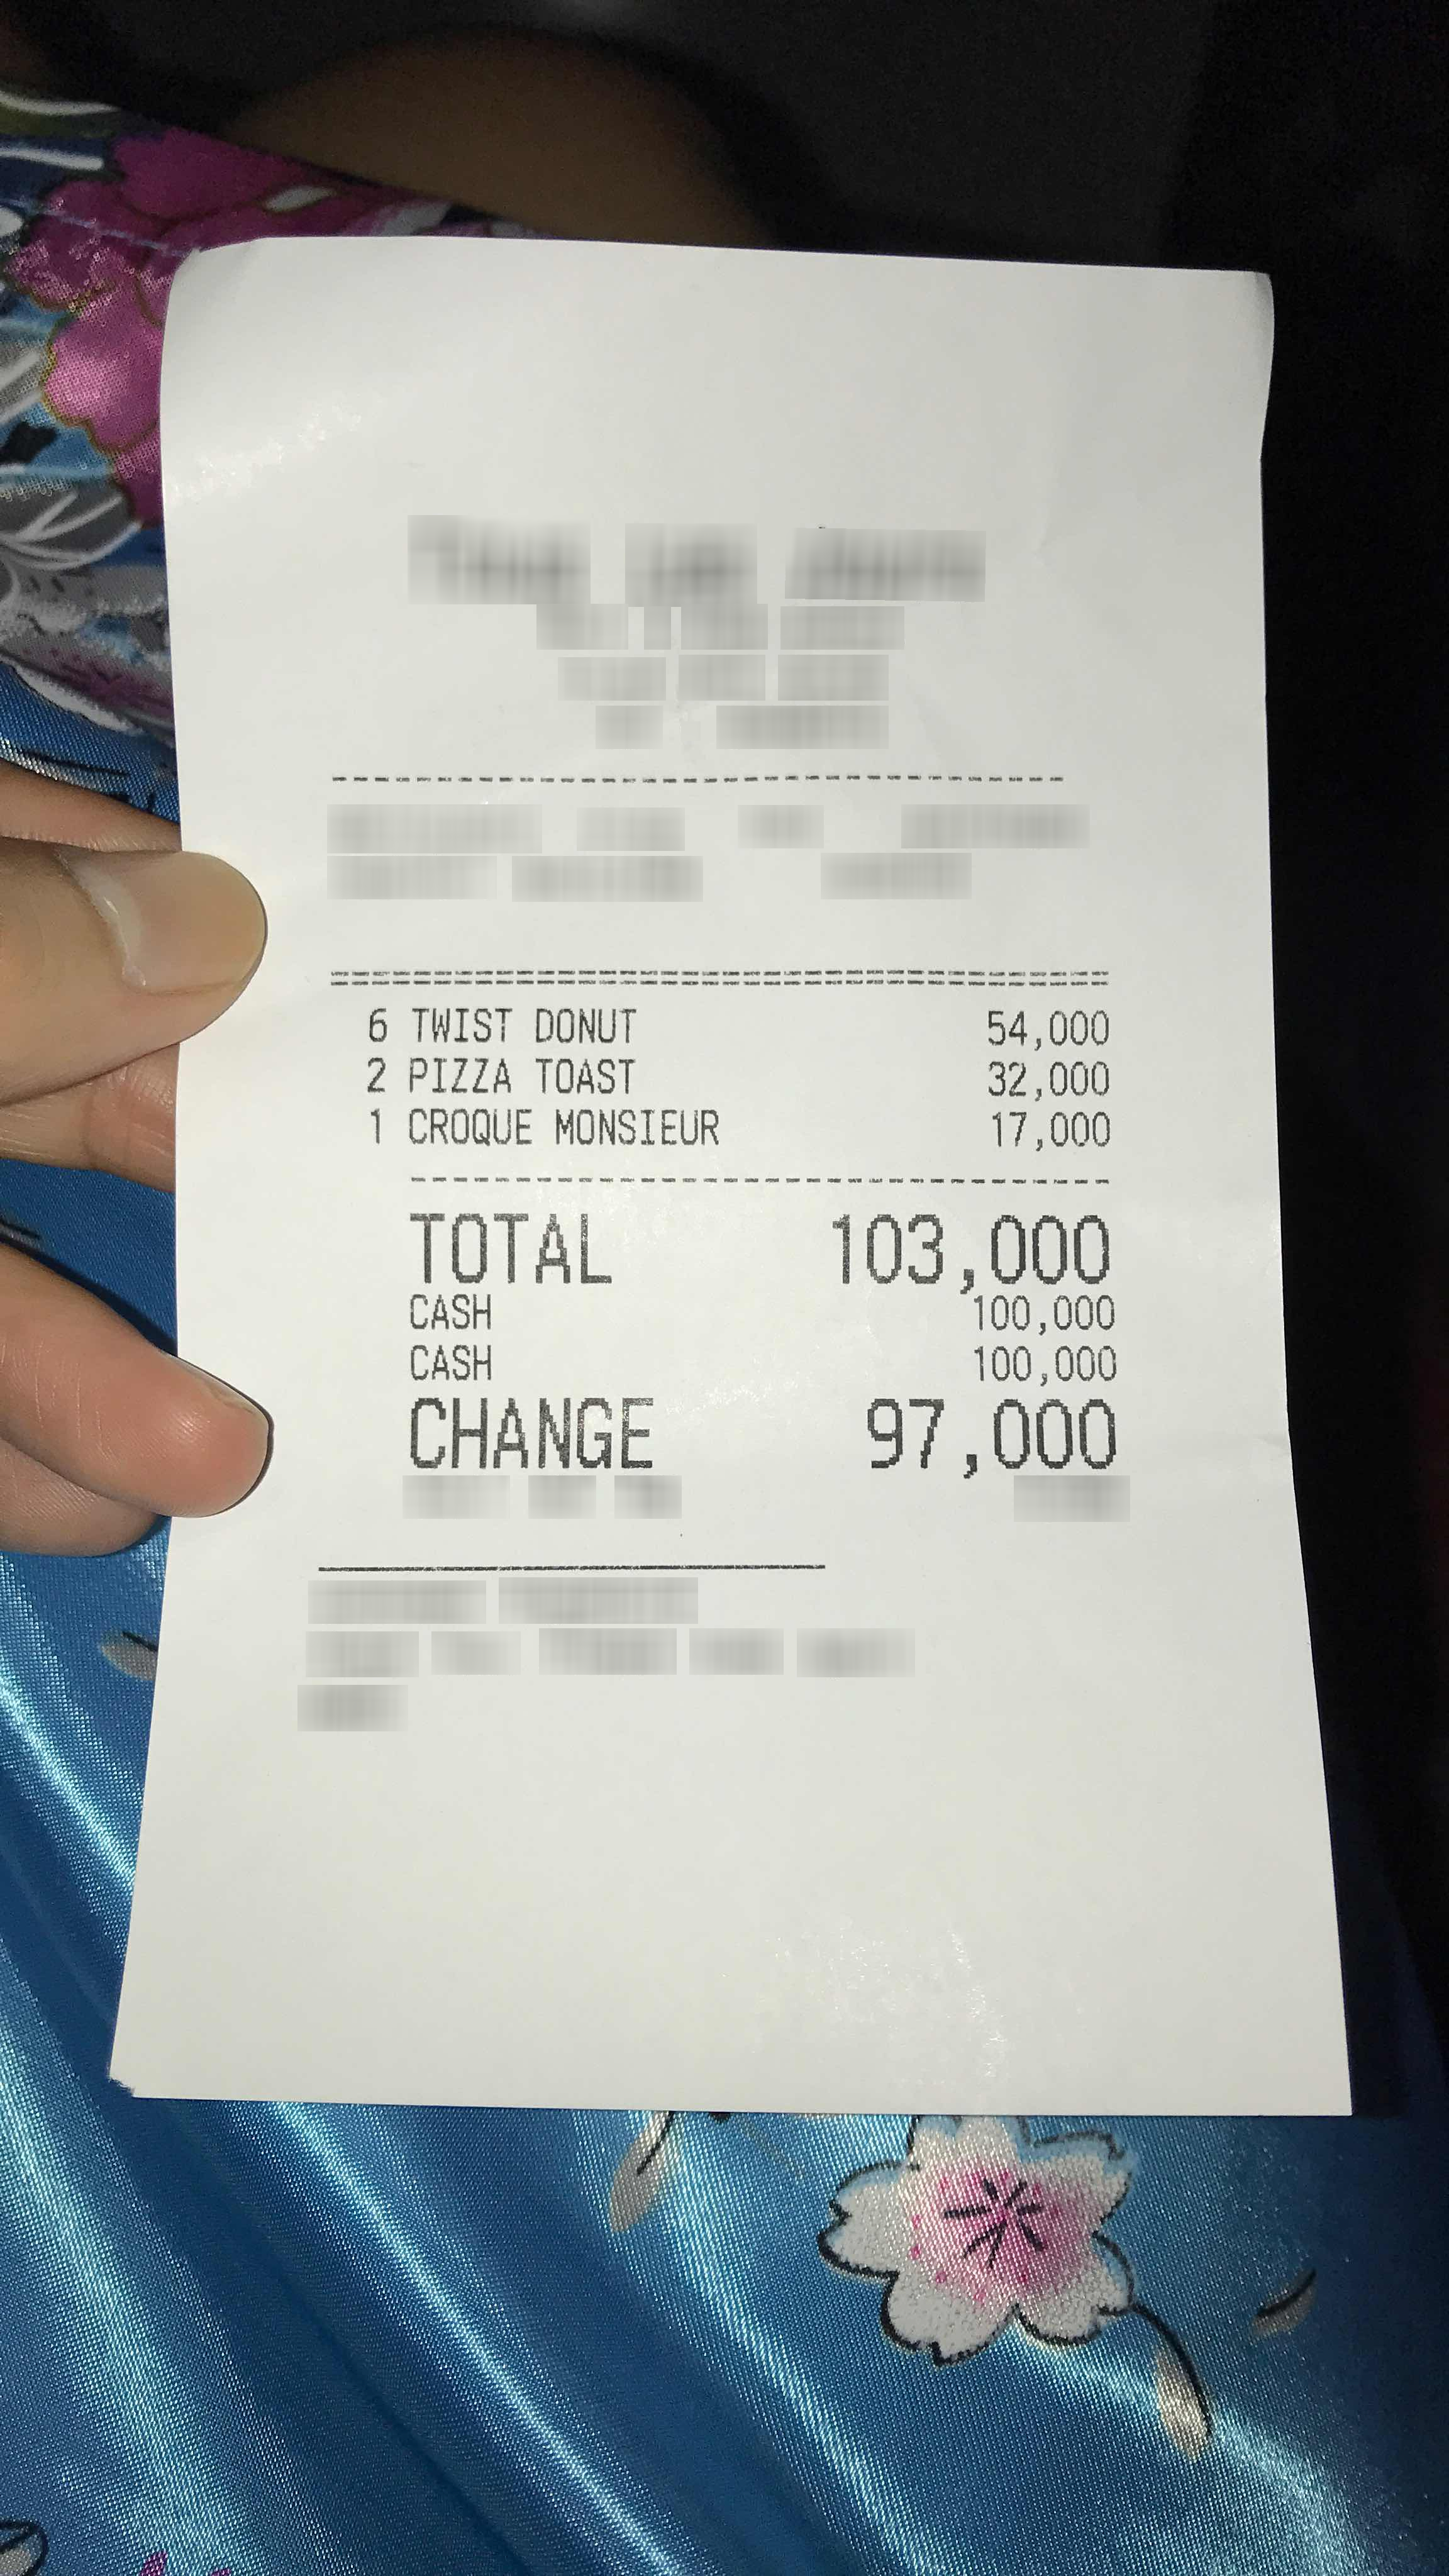
Number of items: 3
Total: 103,000
OCR text regions:
text: 6
text: TWIST
text: DONUT
text: 54,000
text: TOTAL
text: 103,000
text: CASH
text: 100,000
text: CASH
text: 100,000
text: CHANGE
text: 97,000
text: 2
text: PIZZA
text: TOAST
text: 32,000
text: 1
text: CROQUE
text: MONSIEUR
text: 17,000